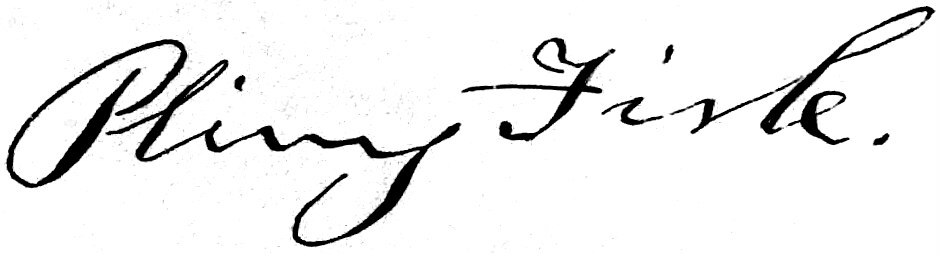
Signature of: pliny fisk